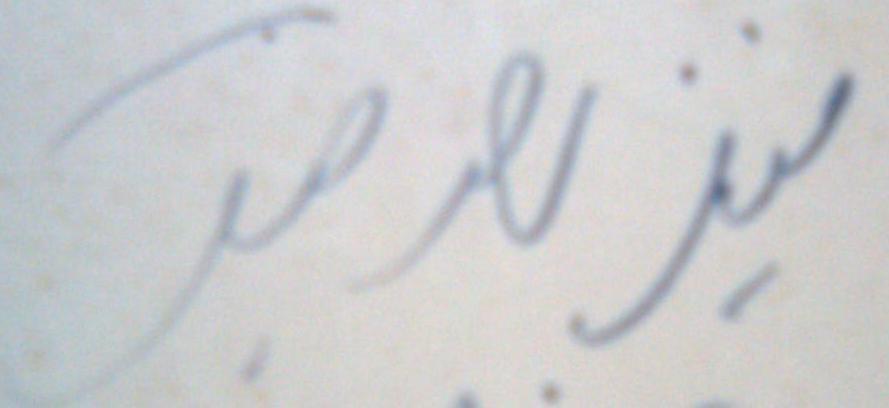
Signature of: faiz ahmad faiz